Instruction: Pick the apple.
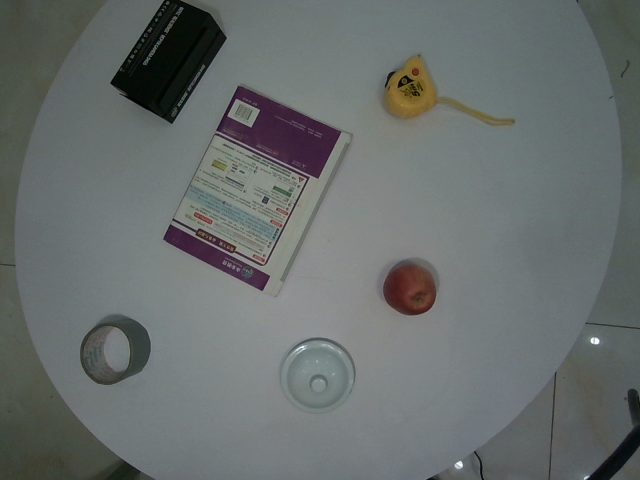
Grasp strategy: vertical